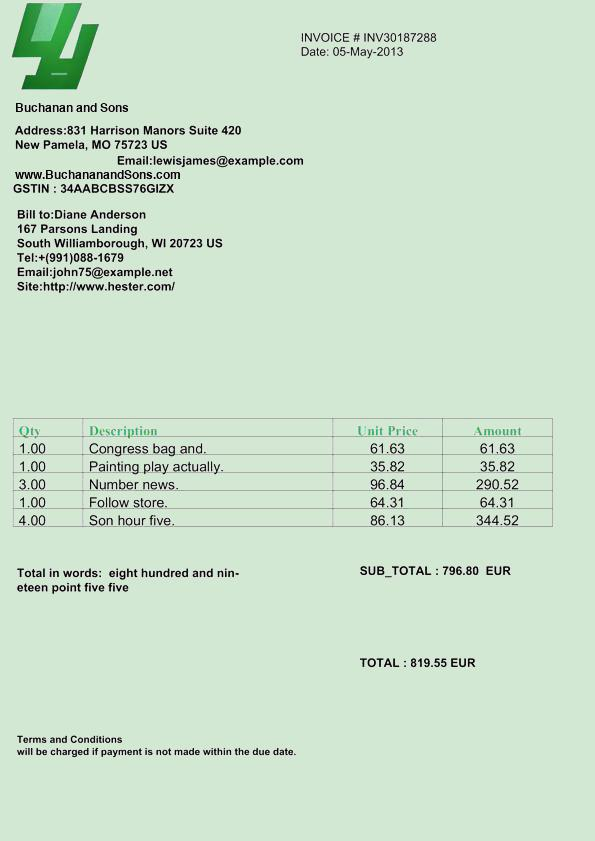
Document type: Invoice